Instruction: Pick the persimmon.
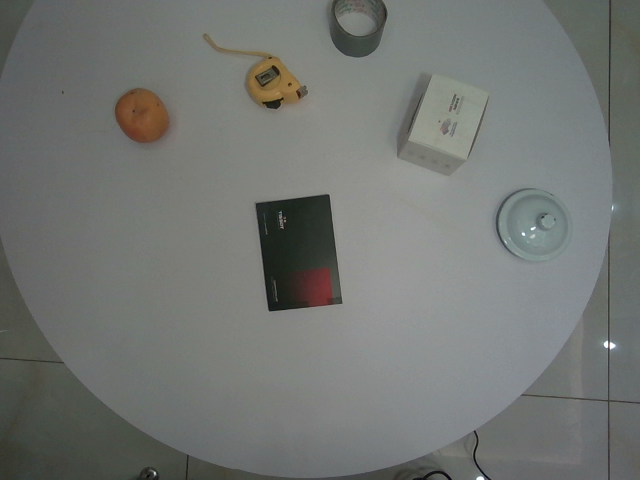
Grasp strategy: vertical